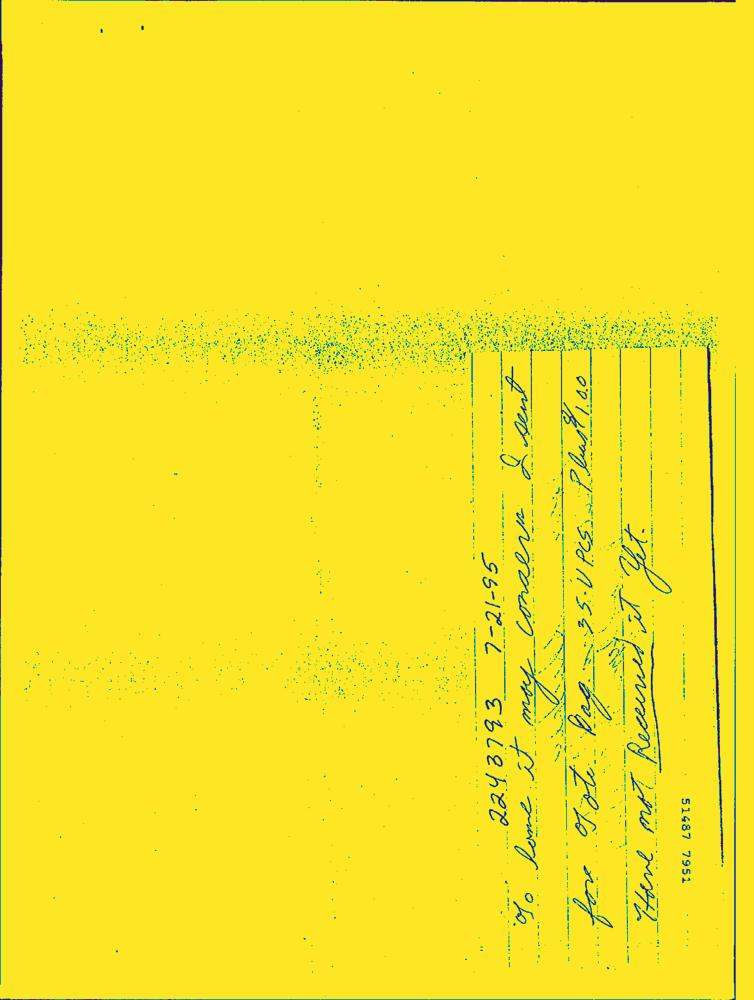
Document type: Hand-Written